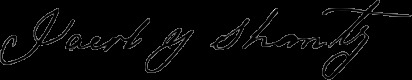
Signature of: jacob yost shantz